Question: What do the imaging results show?
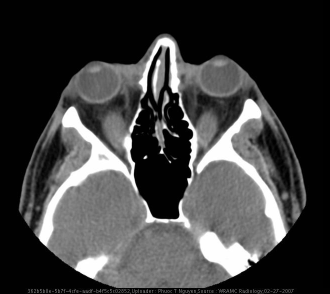
Answer: The imaging shows •  Bilateral proptosis and periorbital tissue edema
•  Enlarged inferior recti muscles
•  Increased periorbital fat distribution
•  Bellies of medial recti enlarged with normal tapering of tendons.
•  Enlarged superior, medial, inferior rectus muscles Noncontrast axial CT image through orbits. Enlarged superior recti..